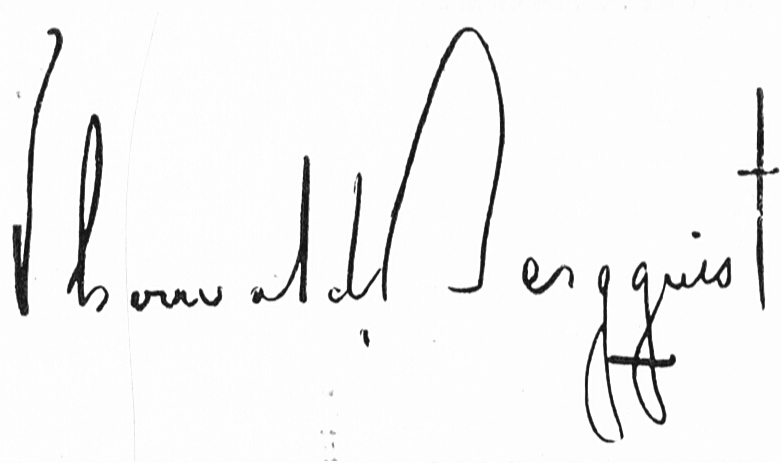
Signature of: thorwald bergquist